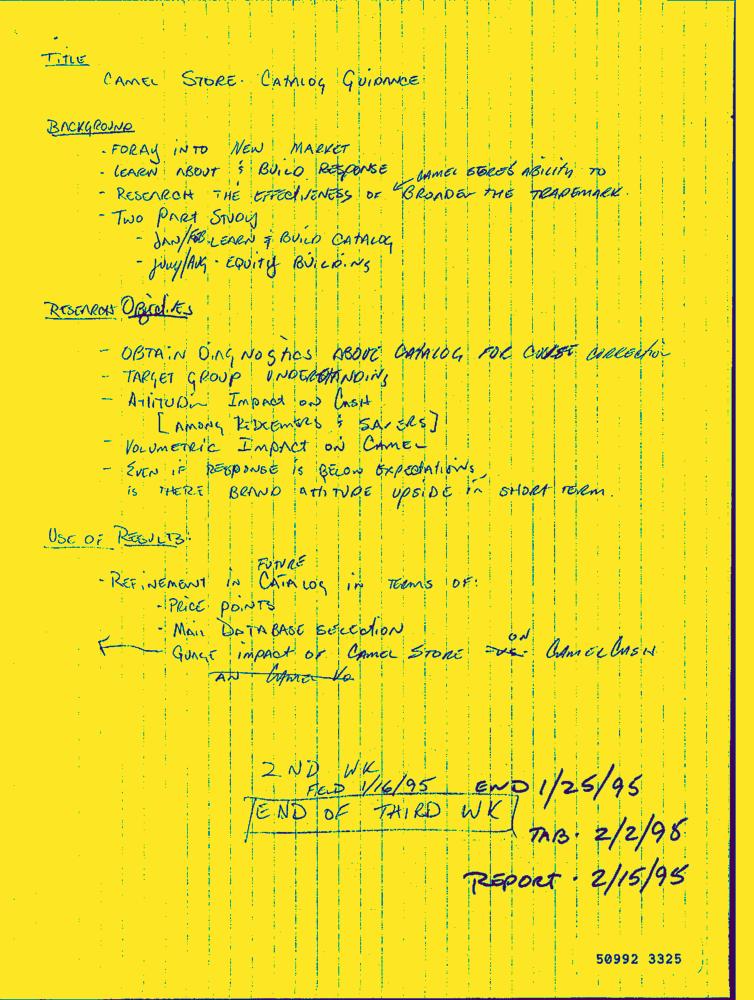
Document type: Hand-Written